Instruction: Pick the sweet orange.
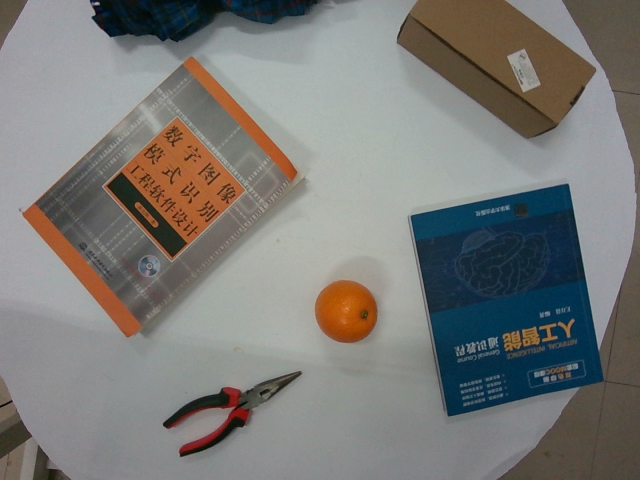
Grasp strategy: vertical